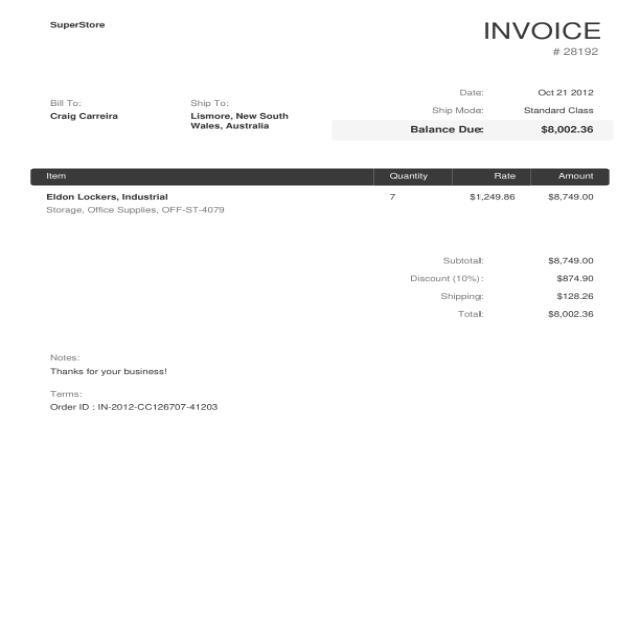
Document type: Invoice